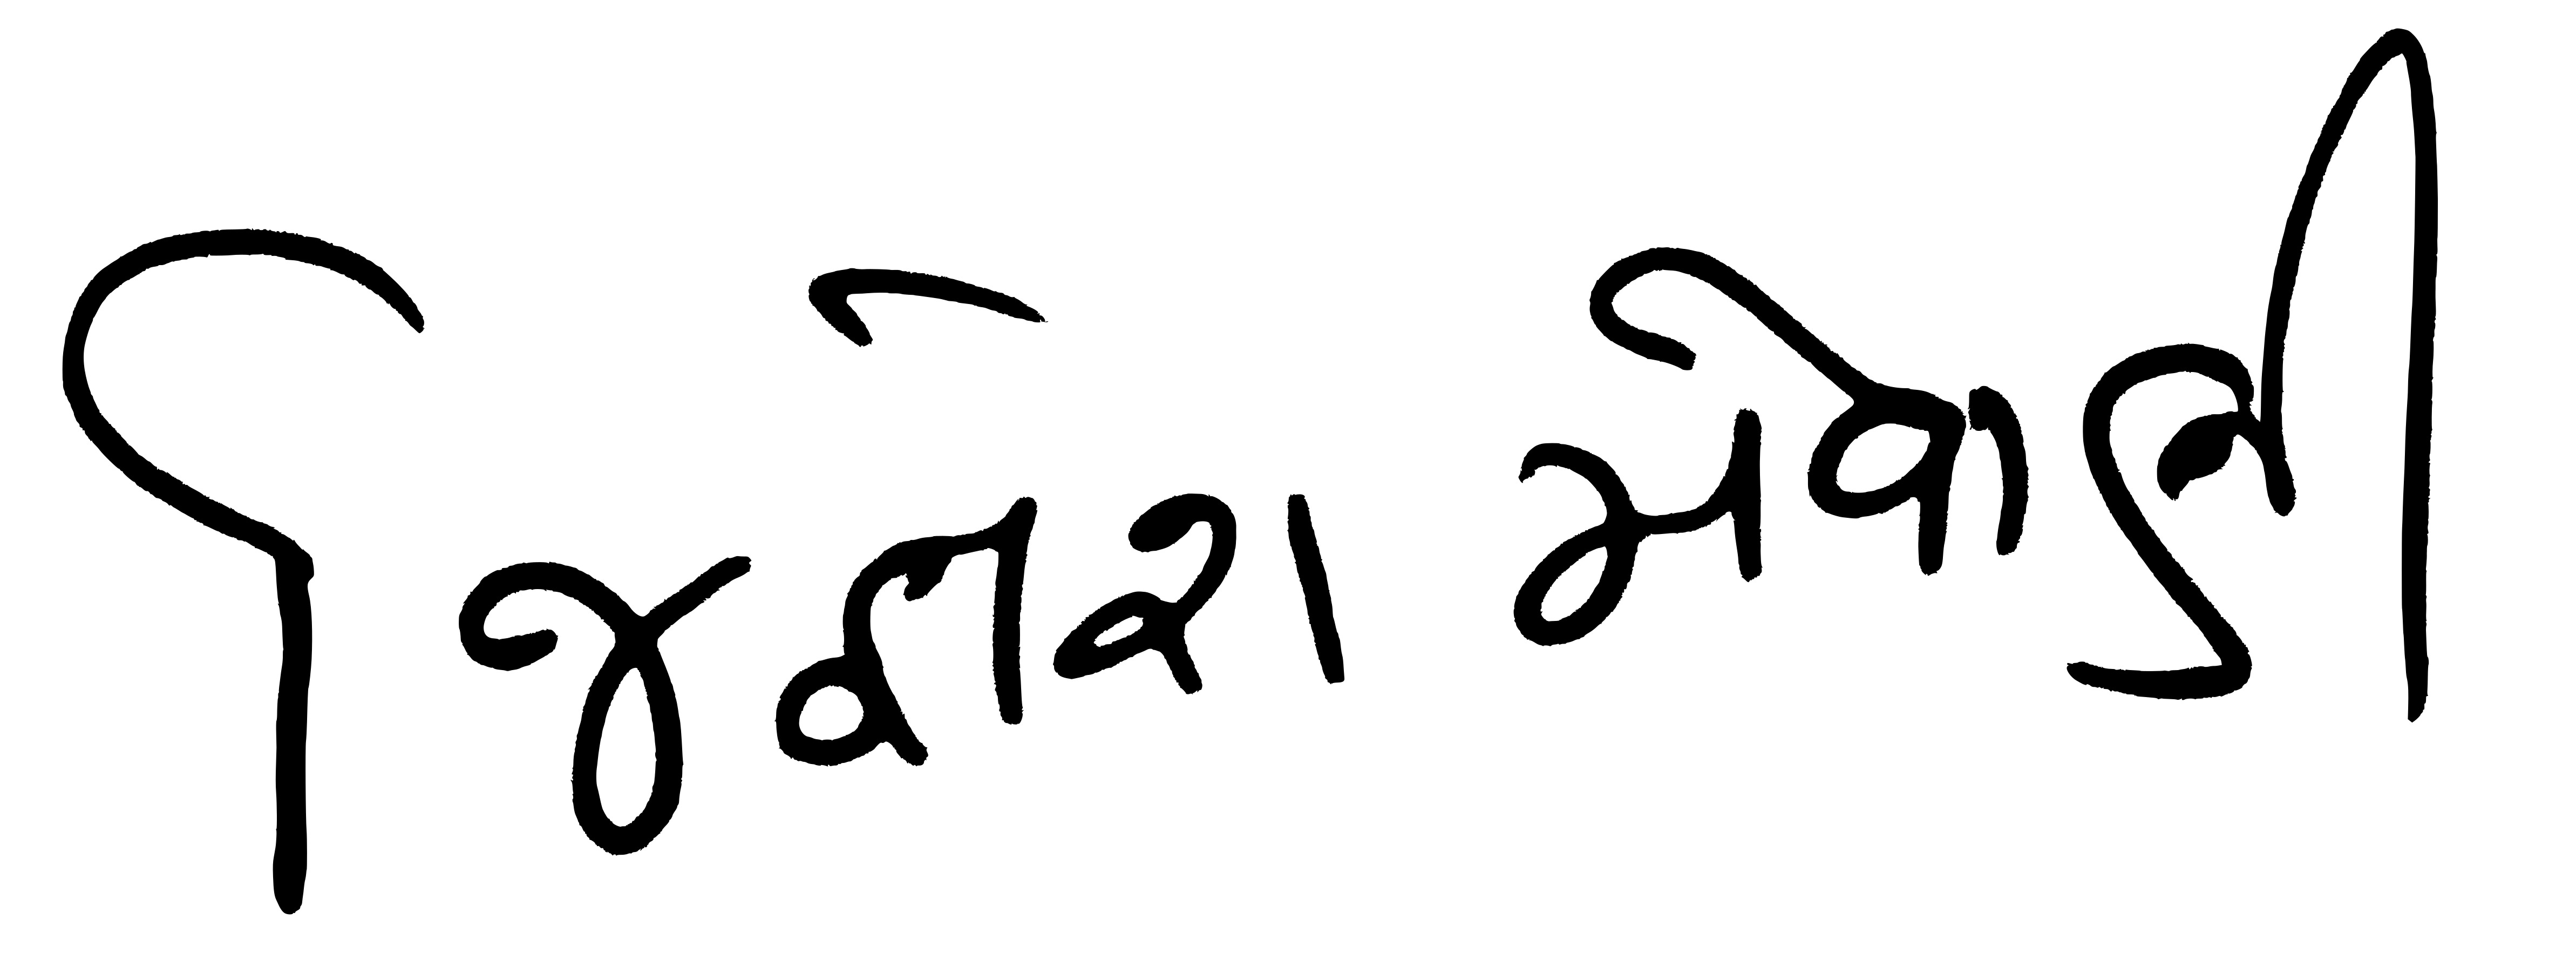
Signature of: jignesh mevani